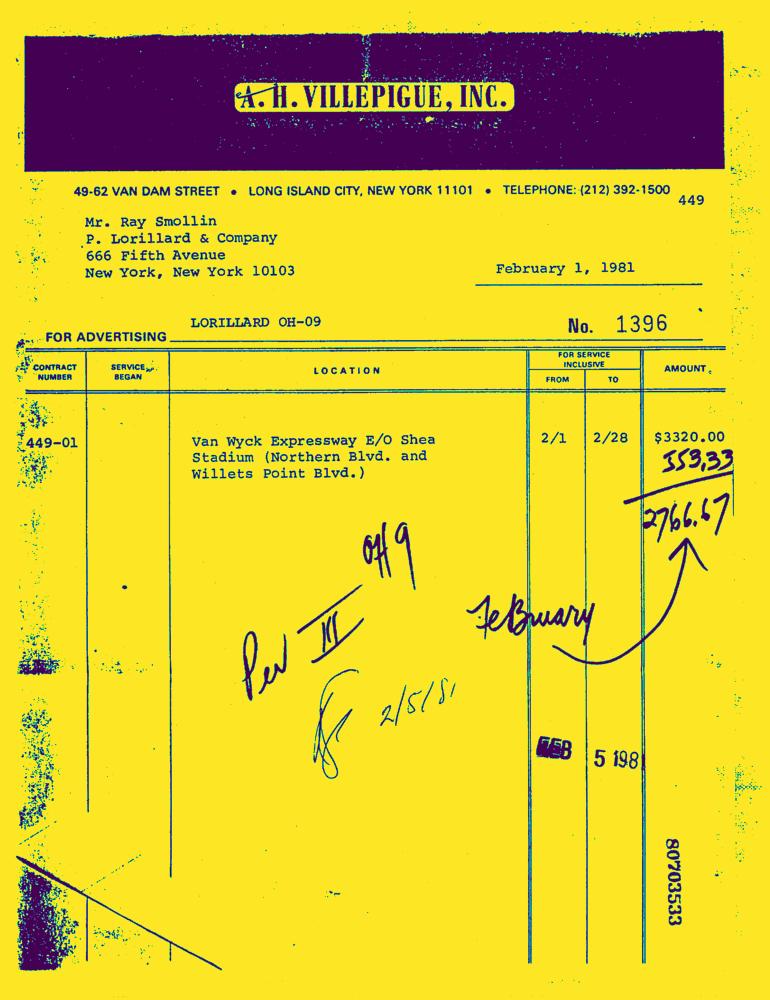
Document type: Invoice-Doc